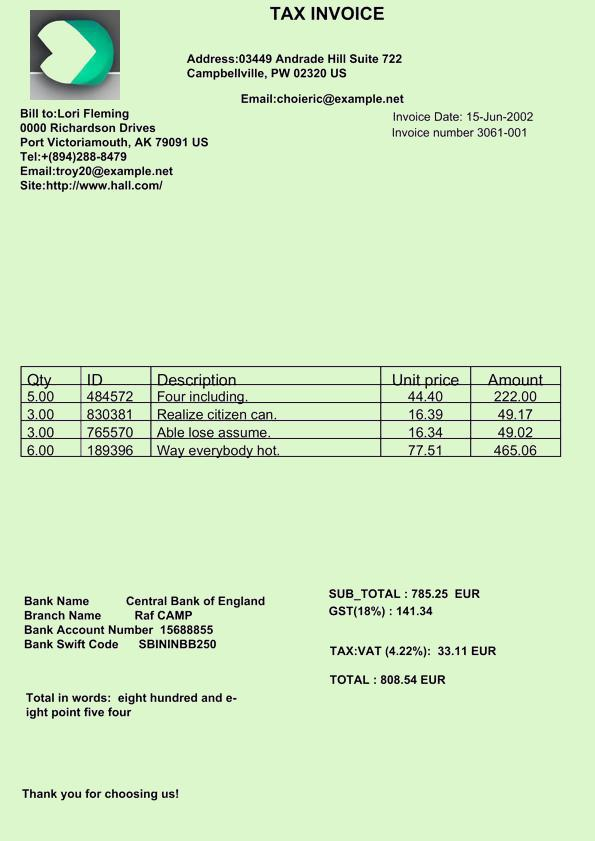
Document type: Invoice